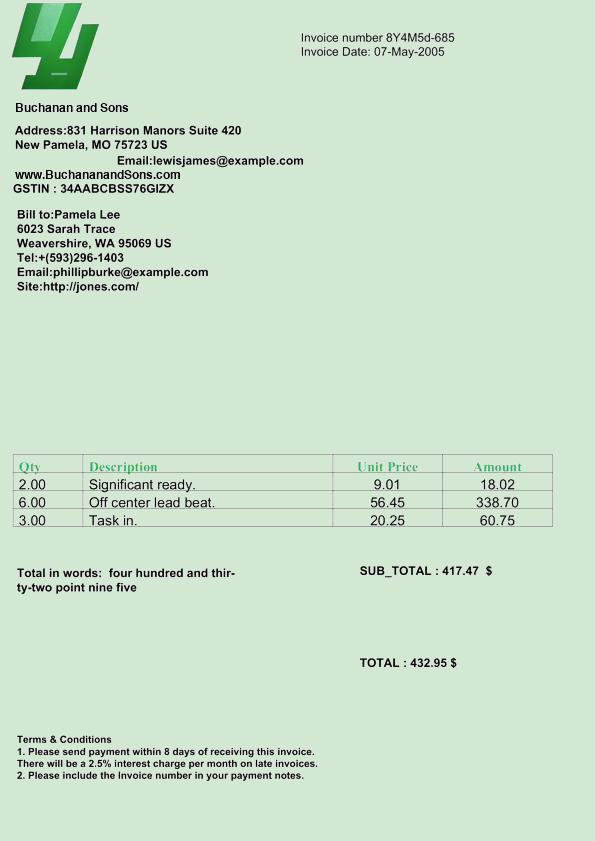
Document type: Invoice